Question: How is the history relevant to the case?
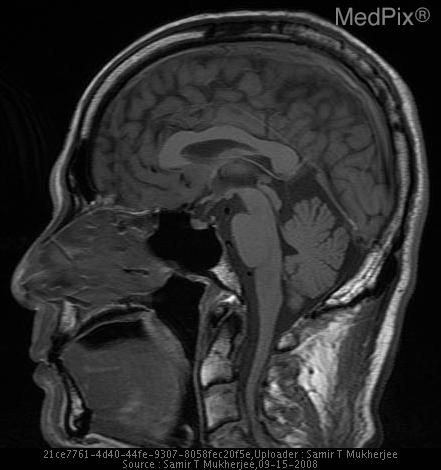
Answer: The patient's history of 57 year old man with 4 weeks of gradually progressive right lower extremity weakness and gait instability, now acutely worsening. is key in understanding the case.